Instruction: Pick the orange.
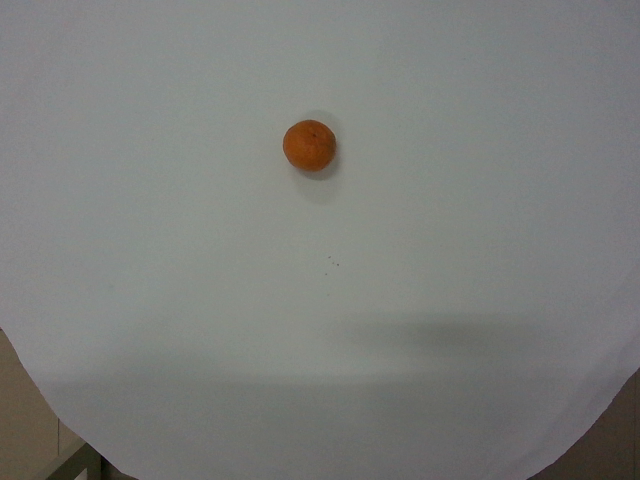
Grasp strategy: vertical